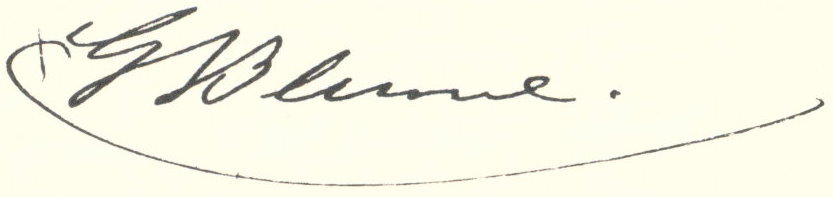
Signature of: georg carl friedrich blume